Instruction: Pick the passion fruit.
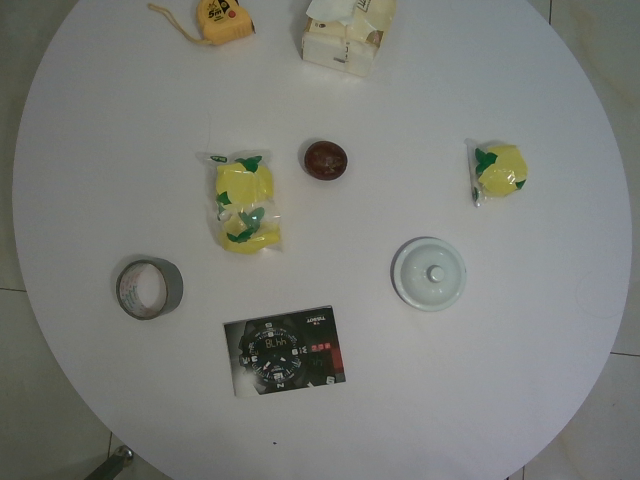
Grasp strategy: vertical